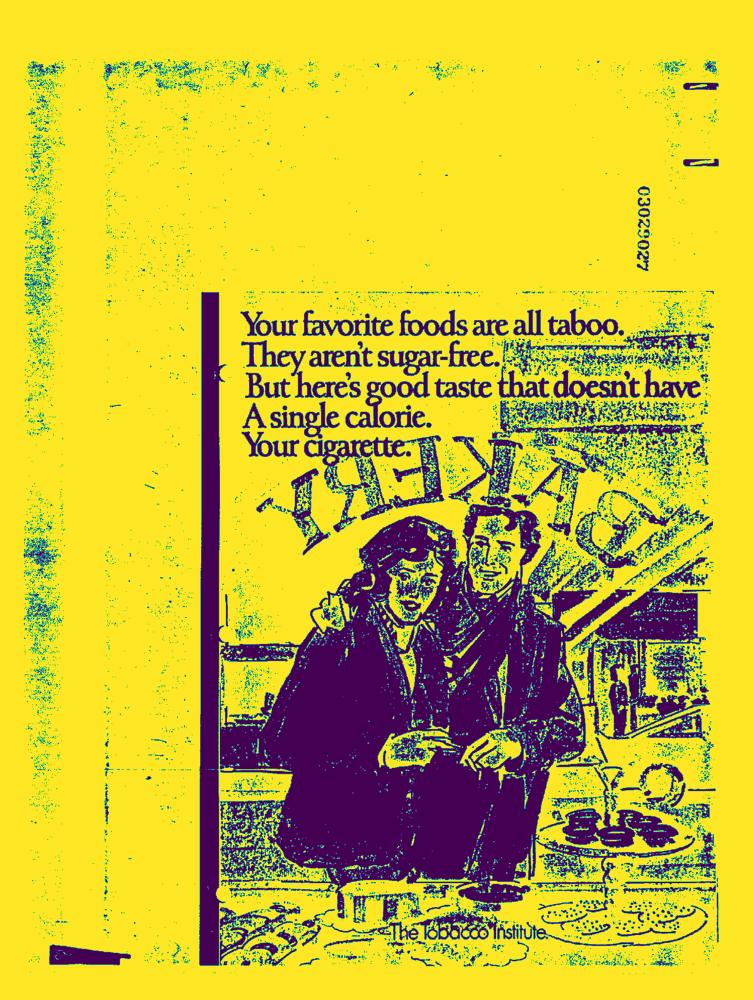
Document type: AD